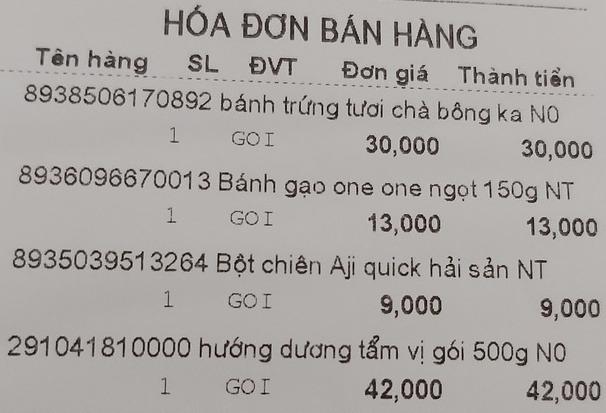
HÓA ĐƠN BÁN HÀNG

<table>
<tr>
<th>Tên hàng</th>
<th>SL</th>
<th>ĐVT</th>
<th>Đơn giá</th>
<th>Thành tiền</th>
</tr>
<tr>
<td>8938506170892 bánh trứng tươi chà bông ka N0</td>
<td>1</td>
<td>GOI</td>
<td>30,000</td>
<td>30,000</td>
</tr>
<tr>
<td>8936096670013 Bánh gạo one one ngọt 150g NT</td>
<td>1</td>
<td>GOI</td>
<td>13,000</td>
<td>13,000</td>
</tr>
<tr>
<td>8935039513264 Bột chiên Aji quick hải sản NT</td>
<td>1</td>
<td>GOI</td>
<td>9,000</td>
<td>9,000</td>
</tr>
<tr>
<td>291041810000 hướng dương tẩm vị gói 500g N0</td>
<td>1</td>
<td>GOI</td>
<td>42,000</td>
<td>42,000</td>
</tr>
</table>